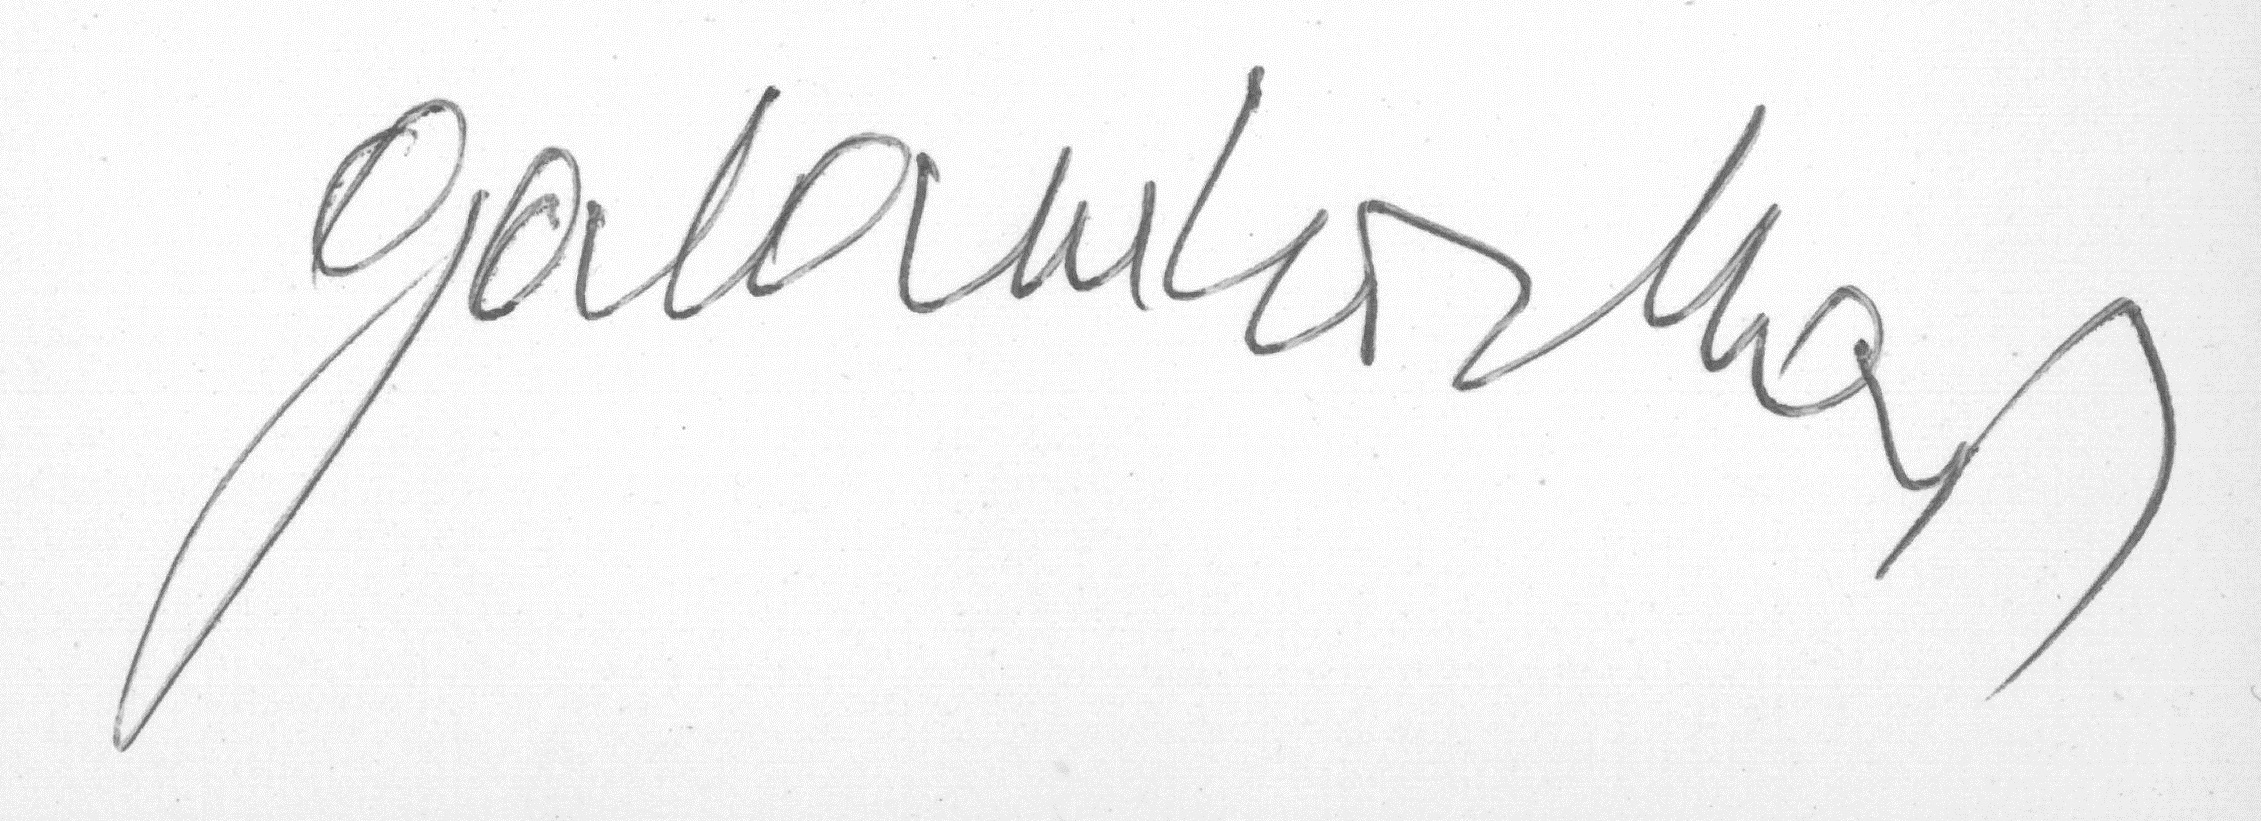
Signature of: lajos galambos